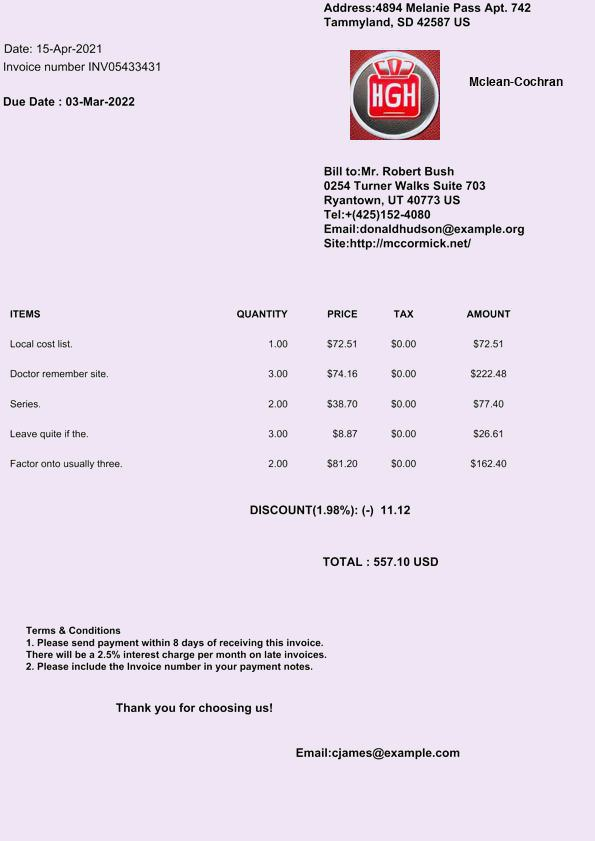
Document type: Invoice